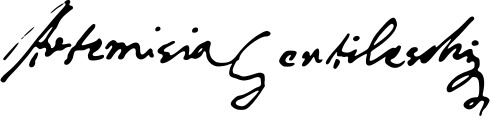
Signature of: artemisia gentileschi